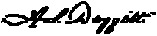
Signature of: aaron s daggett